Question: What is the name of the tenant mentioned in the document?
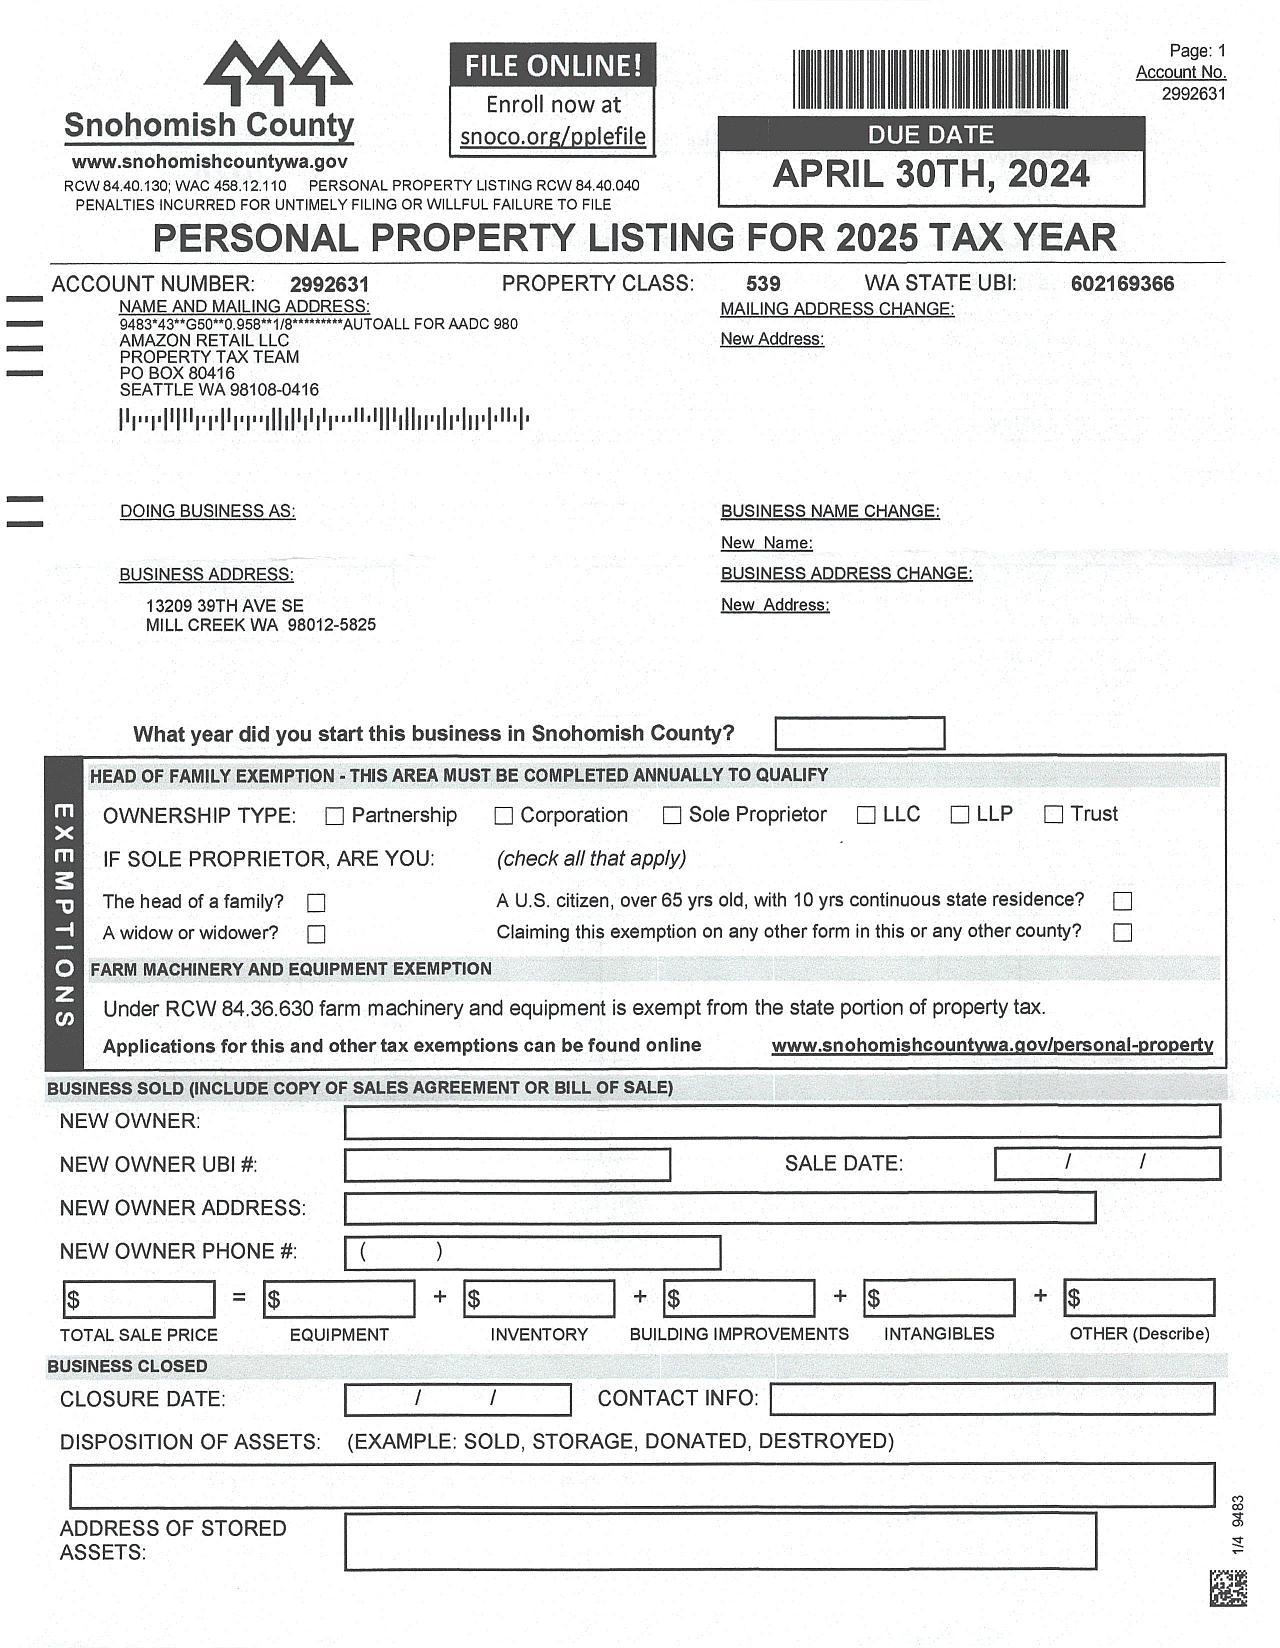
Answer: "AMAZON RETAIL LLC"